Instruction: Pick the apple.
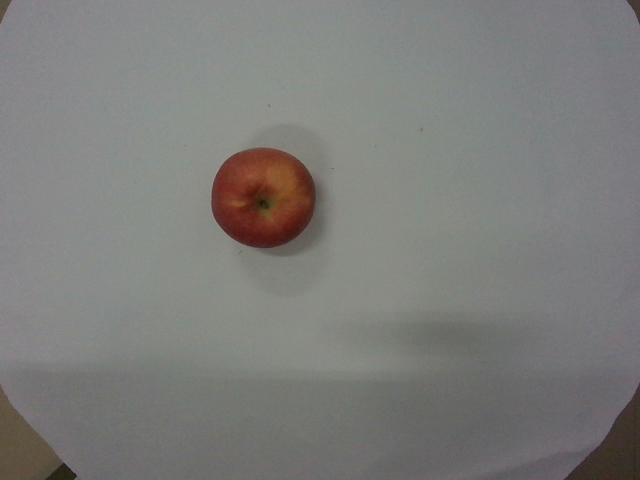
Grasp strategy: vertical